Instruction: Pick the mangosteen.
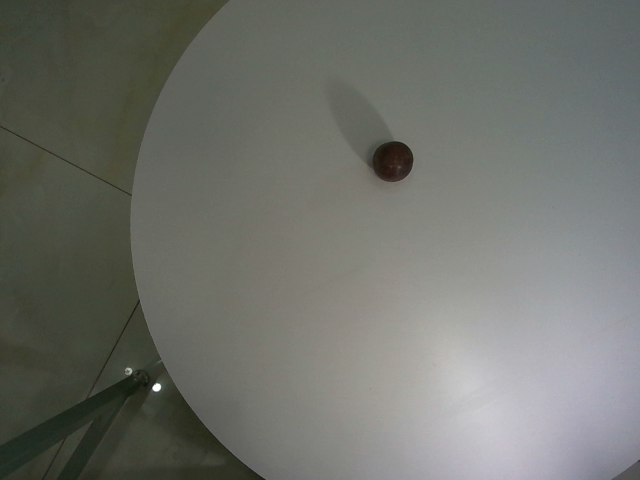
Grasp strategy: vertical